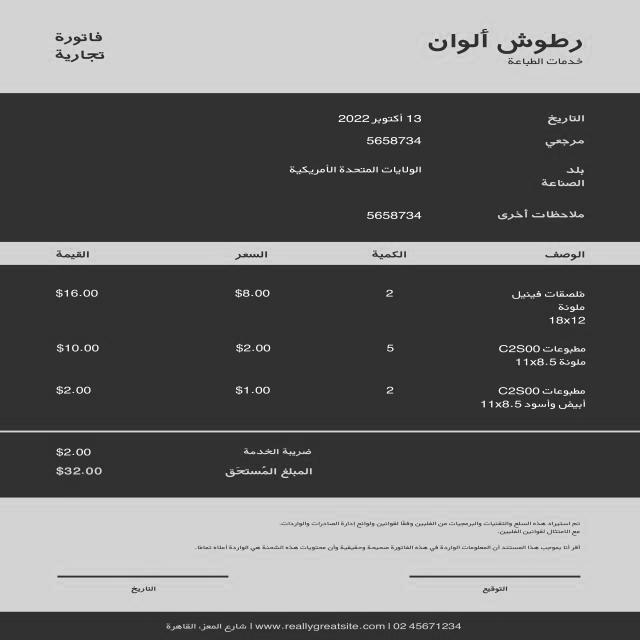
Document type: Invoice